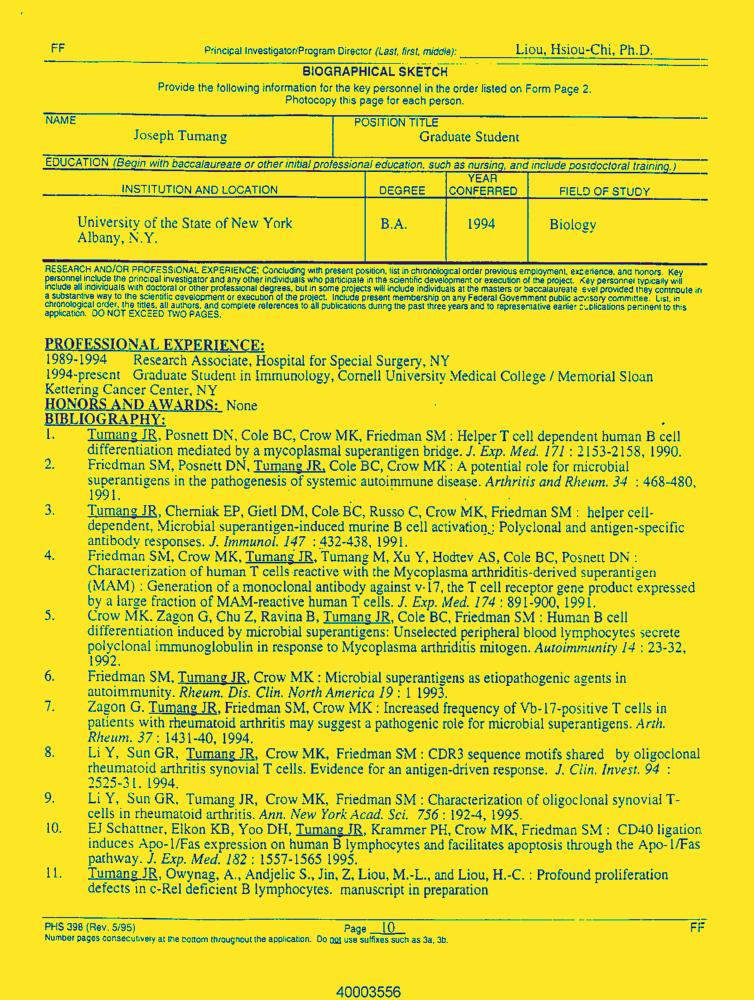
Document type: Resume-Doc